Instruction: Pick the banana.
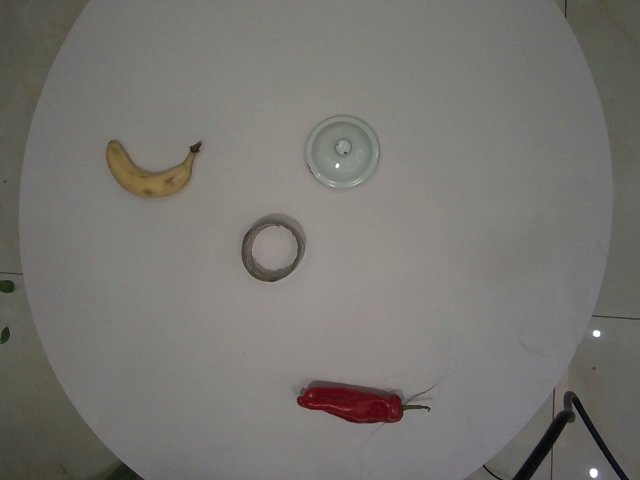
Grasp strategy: vertical